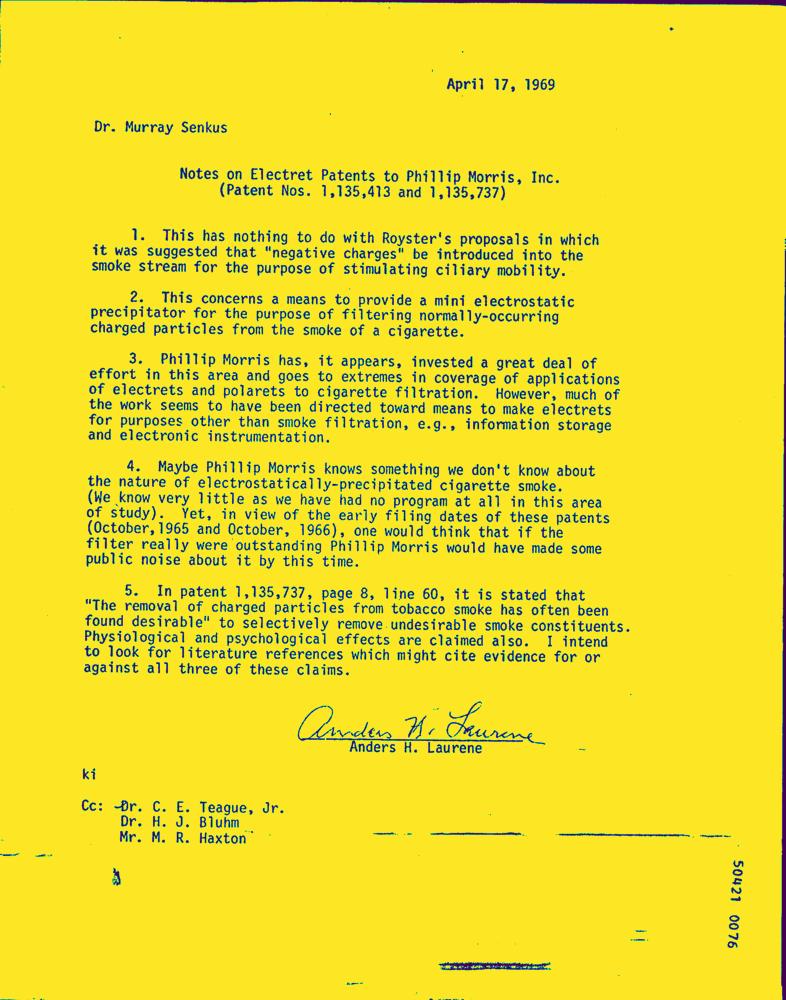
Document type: Letter-Doc